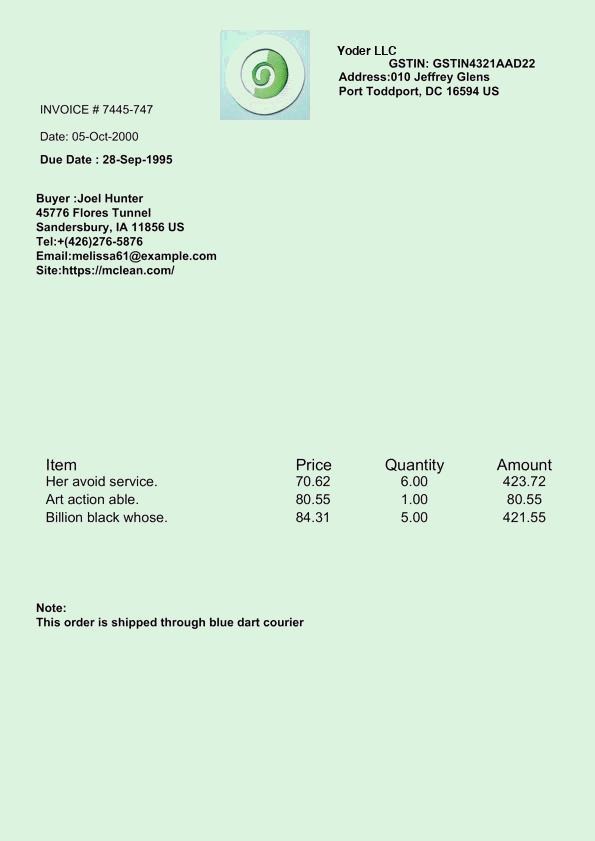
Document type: Invoice